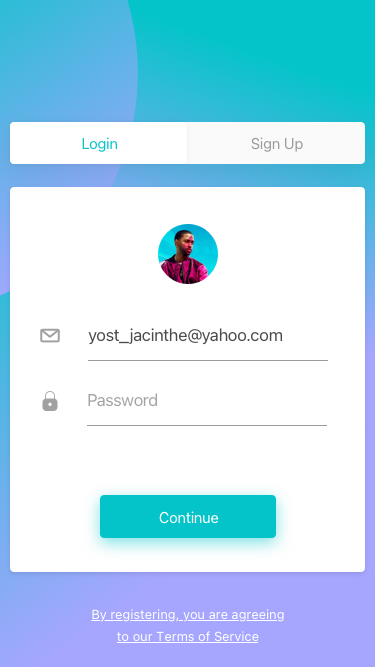
Text in this UI design:
yost_jacinthe@yahoo.com
Password
By registering, you are agreeing
to our Terms of Service
Continue
Login
Sign Up